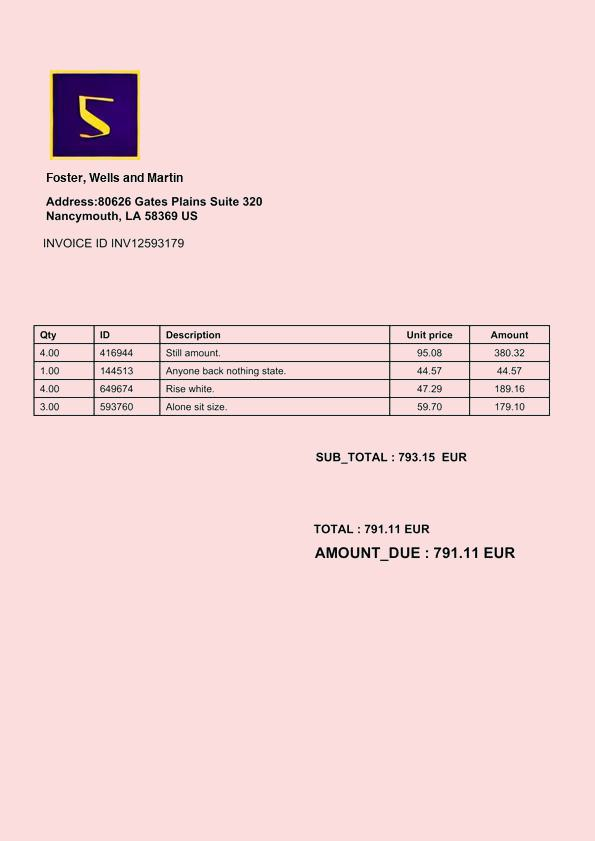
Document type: Invoice